Question: How does the patient history play a role?
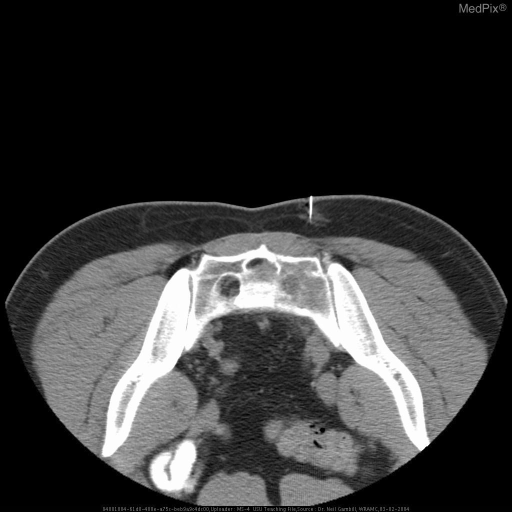
Answer: The patient's history of 45 y/o white male initially presented with five week hx of left buttock burning pain and numbness extending into lower thigh.  Initially treated with NSAIDS and physical therapy, symptoms continued to worsen.  Presented to WRAMC with numbness and tingling extending into left testicle and penis.  Patient denies bowel or bladder incontinence, weight loss, or other constitutional symptoms.  Denies any numbness, pain, or abnormal sensations on right side.
PMHx: HTN, hyperlipidemia
PSHx: remote tonsillectomy/ bilateral herniorrhaphy
MEDS: Ramipril 5 mg PO qd, HCTZ 12.5 mg PO qd, Amitryptyline 25 mg PO qd, Zocor 10 mg PO qd is key in understanding the case.